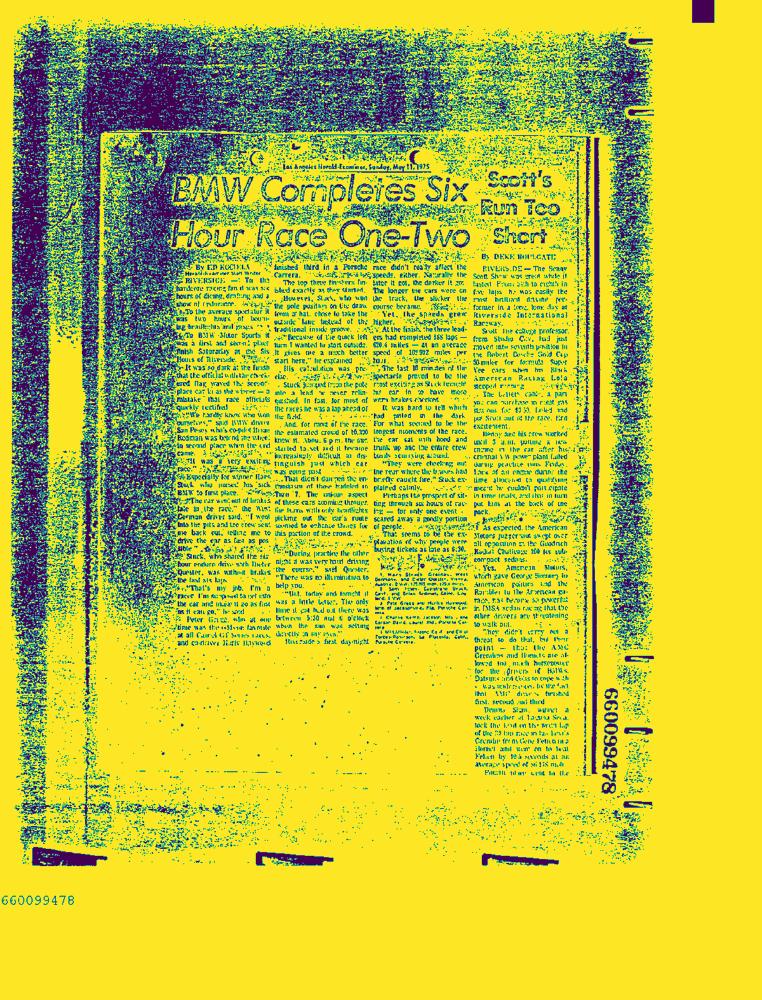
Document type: News-Article